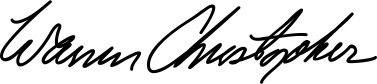
Signature of: warren christopher